Question: What do the imaging results show?
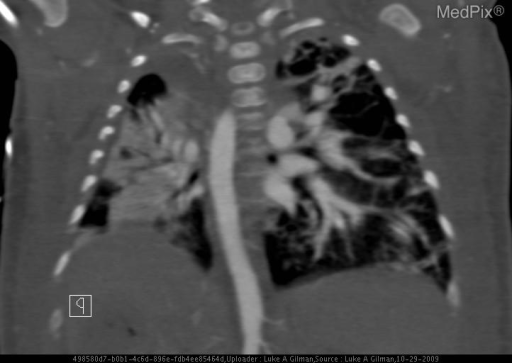
Answer: The imaging shows CXR DOL 0: Endotracheal tube with distal tip over the top of the carina.  Enteric tube with the distal tip lying over the clavicular heads in the setting of known esophageal atresia.

CT CHEST W/ & W/O CONTRAST DOL 56:
1. R-SIDED AORTA W/ RMSB INTERPOSED BETWEEN THE DESCENDING AORTA AND R PULM ARTERY RESULTING IN CONSOLIDATION AND ATELECTASIS IN R LUNG BASE.
2. DISTAL TRACHEAL ATRESIA AND BRONCHIAL ATRESIA.
3. ESOPHAGEAL ATRESIA W/ BLIND ENDING POUCH ENDING JUST ABOVE THE AORTIC ARCH.
4. LIVER IS ENLARGED W/ LIKELY 2CM ABSCESS IN R HEPATIC LOBE. SPLEEN ENLARGED MEASURING 7.4 CM CRANIOCAUDALLY.
5. MIDLINE FUSION OF INFERIOR POLES SUGGESTIVE OF HORSESHOE KIDNEY. 1. R-sided descending aorta with normal origin of the great vessels..